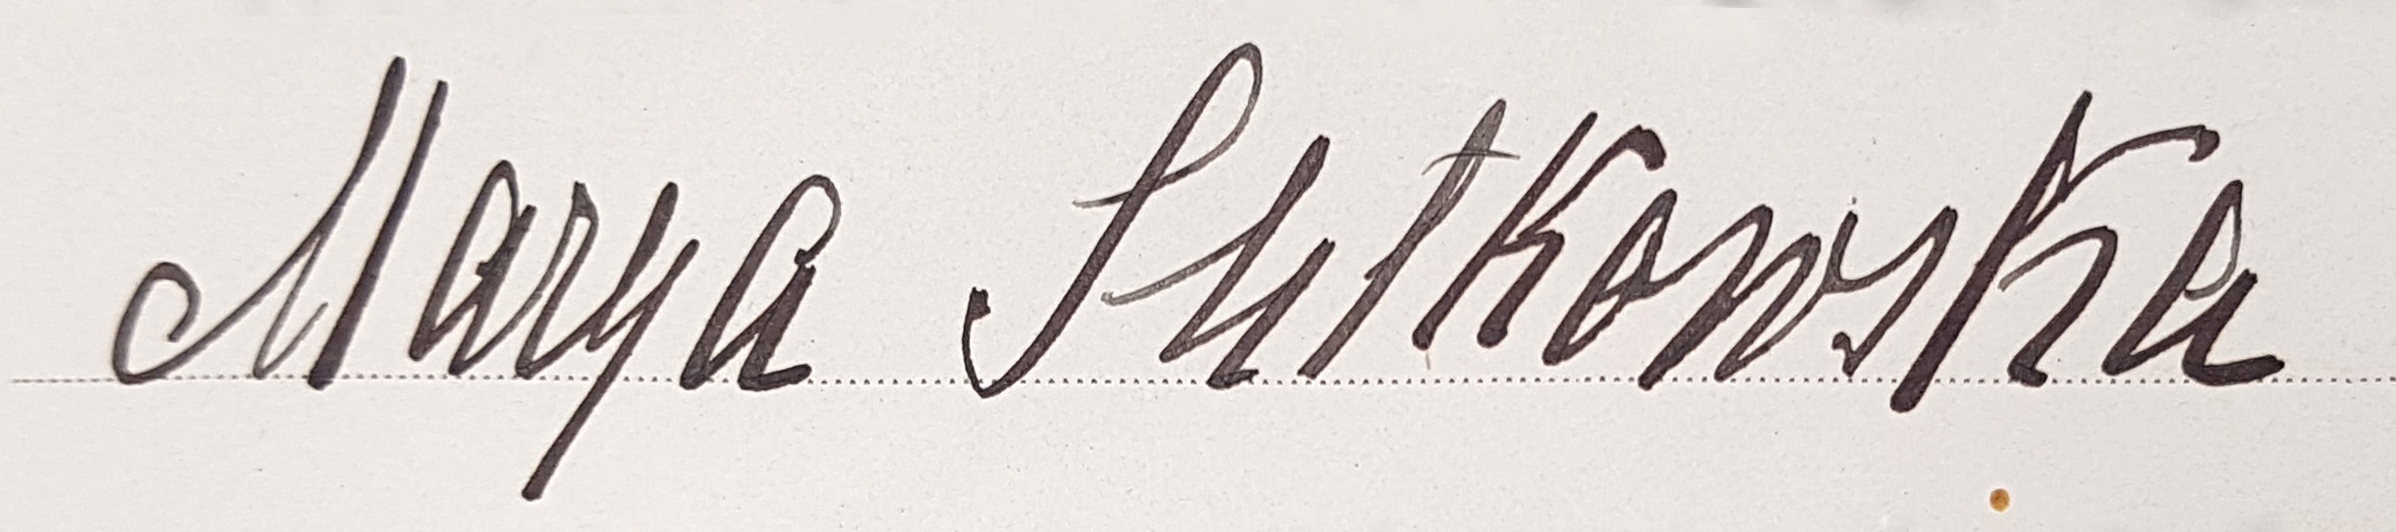
Signature of: maria stanisława gutkowska rychlewska